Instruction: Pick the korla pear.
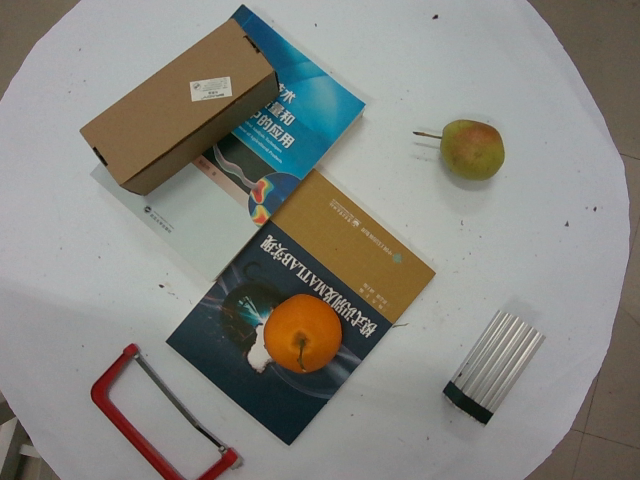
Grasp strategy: vertical